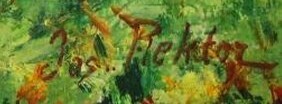
Signature of: josef rektor